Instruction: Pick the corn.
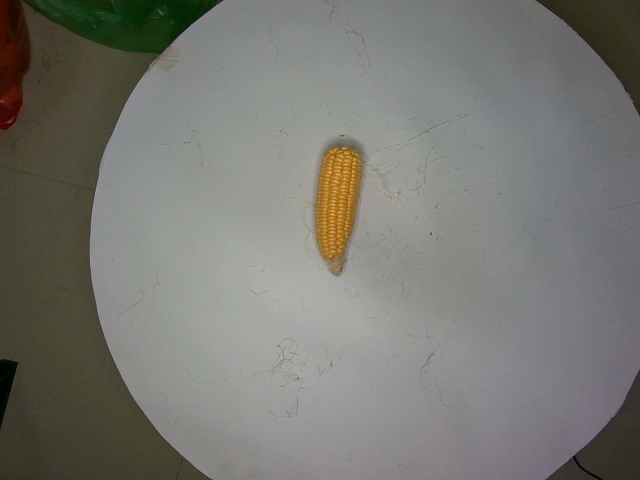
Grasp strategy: vertical